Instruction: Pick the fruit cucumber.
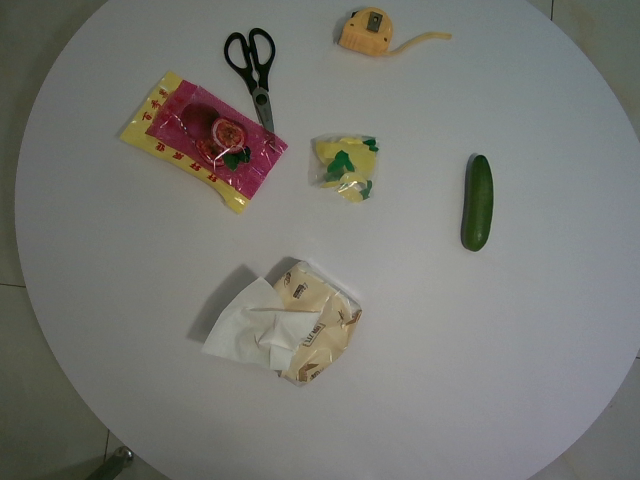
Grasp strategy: vertical